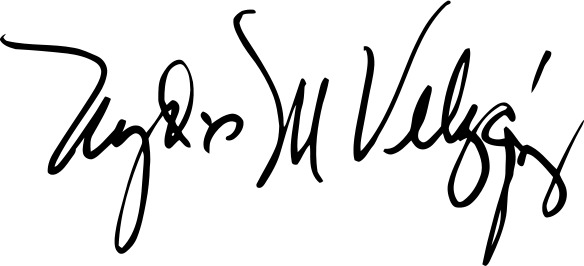
Signature of: nydia m velázquez